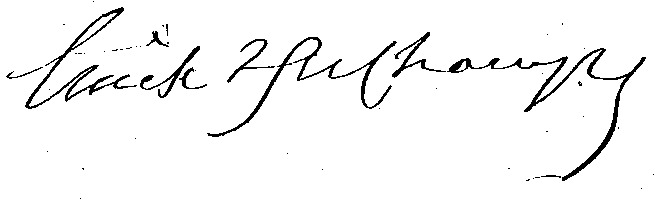
Signature of: émile deschamps